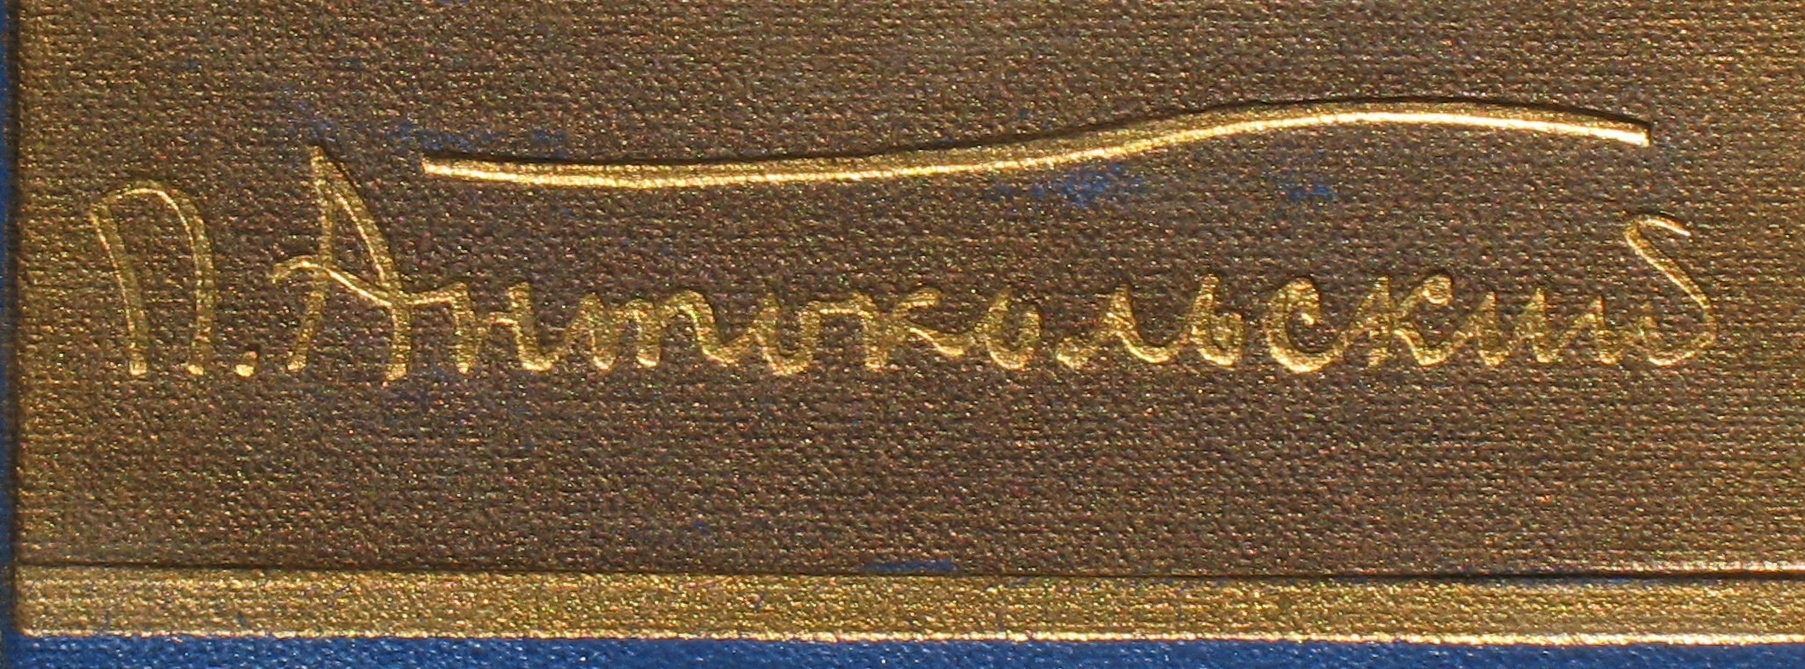
Signature of: pavel antokolsky